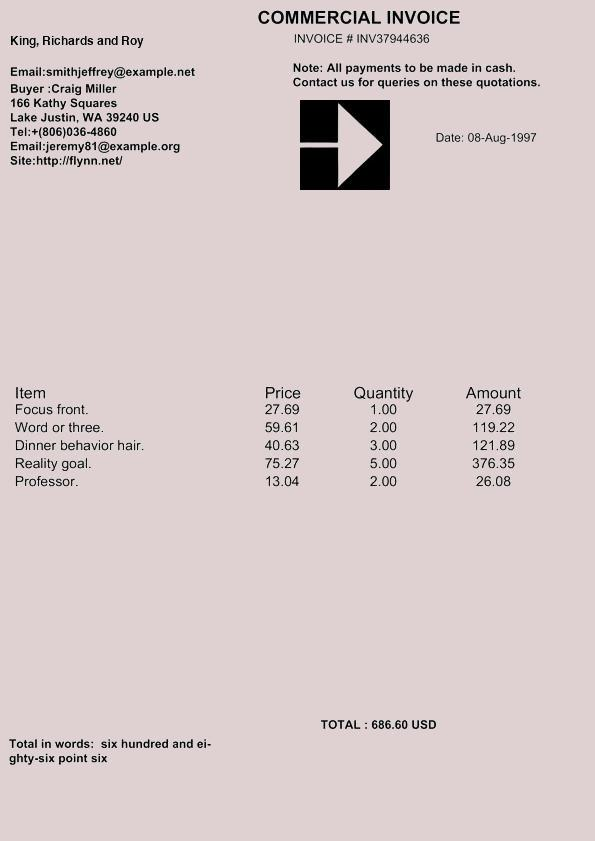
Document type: Invoice